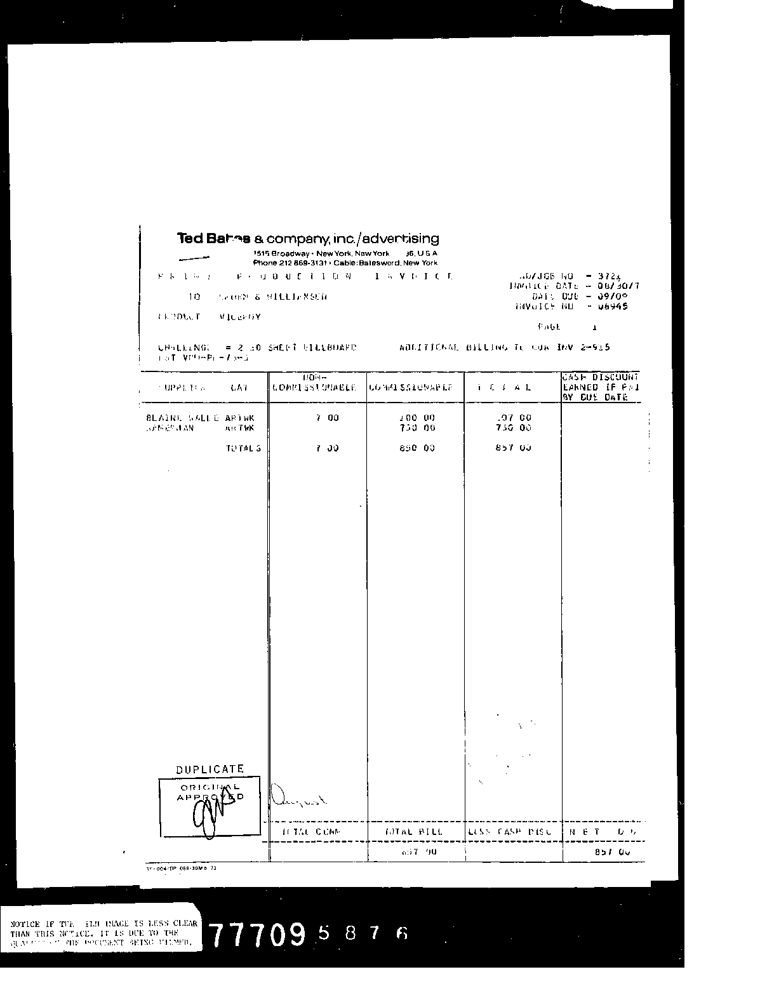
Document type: Invoice